Patient: Female, age 6
A 6-year-old girl with lymphoma presented to our clinic with fever, diarrhea, abdominal distension, and shortness of breath, and was admitted. Before admission, she had received standard chemotherapy for a pediatric diffuse large B-cell lymphoma at a specialist cancer hospital. The chemotherapy process is shown in Figure 1. Following the final chemotherapy session 10 days before admission, she had been in a period of post-chemotherapy myelosuppression, during which she developed a severe infection. After intravenous administration of cephalosporin antibiotics, she developed diarrhea and abdominal distension; however, no pathogen was identified. Her condition did not improve, and thus, the antibiotic therapy was discontinued. When the fever occurred during the period, she was administered intravenous vancomycin, imipenem, and carprofen for 3 days in a regional hospital, but her condition did not improve. Subsequently, she developed diarrhea with jelly-like stools (Figure 2), abdominal distension, nausea, vomiting, and shortness of breath. On Day 4, she was transferred to our clinic for further treatment.
Clinical examination revealed the following findings on admission: temperature, 37.5 C; heart rate, 130 beats/min; respiratory rate, 52 breaths/min; respiratory moaning; neck and rib retraction; decreased bilateral breath sounds; shifting dullness (+); and mild edema of the lower limbs.
Laboratory tests performed on the day of admission revealed a white blood cell count of 1.80 x 109/L (with 30.5% neutrophils); hemoglobin level of 6.9 g/dL; platelet count of 35 x 109/L; elevated C-reactive protein levels of 220 mg/L; decreased albumin levels of 2.8 g/dL; and elevated lactate dehydrogenase levels of 282 U/L. A stool examination was positive for fecal white blood cells but was negative for common bacteria and fungiculture, rotavirus, adenoviridae antigens, and C. difficile culture using ChromID and C. difficile agar (CDIF) (bioMerieux, Marcy L'Etoile, France). Chest and abdominal computed tomography showed lung consolidations, pleural effusion, bilateral atelectasis, and massive ascites (Figure 3).
Based on these findings, she was diagnosed with severe pneumonia and diarrheal disease; however, the cause of the massive hydrothorax and ascites remained unclear. She continued to be treated with vancomycin, imipenem, and carprofen, and she was mechanically ventilated for progressive dyspnea. To relieve her dyspnea, we performed bilateral drainage of the thoracic and abdominal effusions, and drained clear, yellowish fluid. The results of the laboratory tests performed on the pleural and peritoneal effusions are given in Table 1. With continued antibiotics and other therapy, her fever resolved. However, the amount of hydrothorax and ascites did not decrease significantly, and further tests were performed to investigate the cause of the persistent hydrothorax and ascites. A cytology test of the pleural and peritoneal fluid showed negative results. The chyle test, a qualitative test which uses ether to extract lipid and Sudan III to identify the presence of red fat globules microscopically, showed negative results, as did pathogen microbial high-throughput sequencing (PMseq). Bacteria, Mycobacterium tuberculosis, and fungal cultures of the pleural and peritoneal fluid were also negative. Due to the continuing diarrhea, we performed genetic testing using a real-time polymerase chain reaction assay for C. difficile toxin. This was positive for toxin B. To re-confirm the results, we re-cultured C. difficile using CDIF, and the test results were positive. Based on the above findings, we diagnosed CDI and hypothesized that the massive hydrothorax and ascites was a rare manifestation associated with the CDI.
CDI is an antibiotic-related infection; therefore, we discontinued intravenous antibiotic therapy following the diagnosis, and treated the patient with oral vancomycin and Saccharomyces boulardii immediately. Furthermore, her oncologist suggested that chemotherapy for her lymphoma be suspended until she recovered from the CDI.
Her stool frequency returned to normal after 3 days, her fever subsided after 1 week, her intestinal discomfort was relieved with the return to healthy stools, and her massive hydrothorax and ascites resolved completely. She was discharged after a 10-day oral course of vancomycin. She did not relapse during the 1-month follow-up period and resumed chemotherapy at the specialist cancer hospital.
Keywords: clostridium difficile infection, ascites, broad-spectrum antibiotics therapy, hydrothorax, large b-cell lymphoma, pediatric
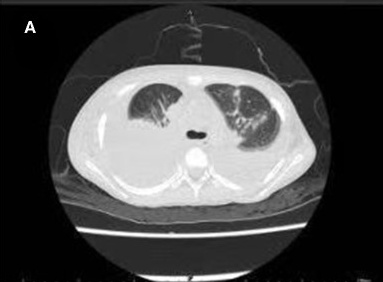
Image caption: Computed tomography scan of the chest and abdomen showing multiple consolidations in both lung fields:. Pleural effusion, and ,atelectasis bilaterally.